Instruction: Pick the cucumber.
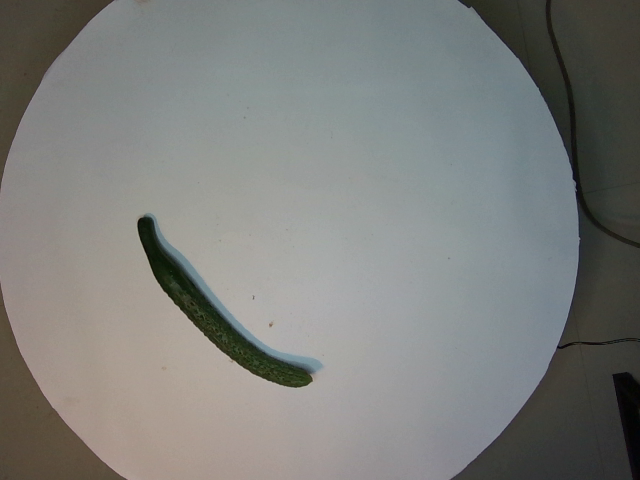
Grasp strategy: vertical